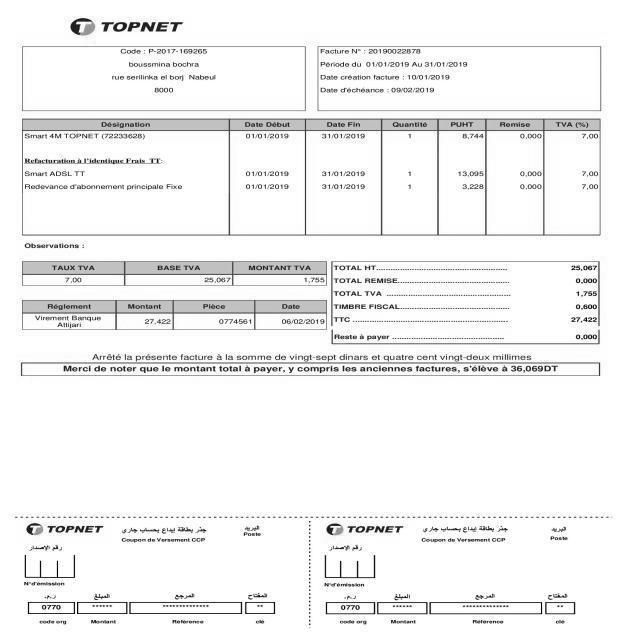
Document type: Invoice